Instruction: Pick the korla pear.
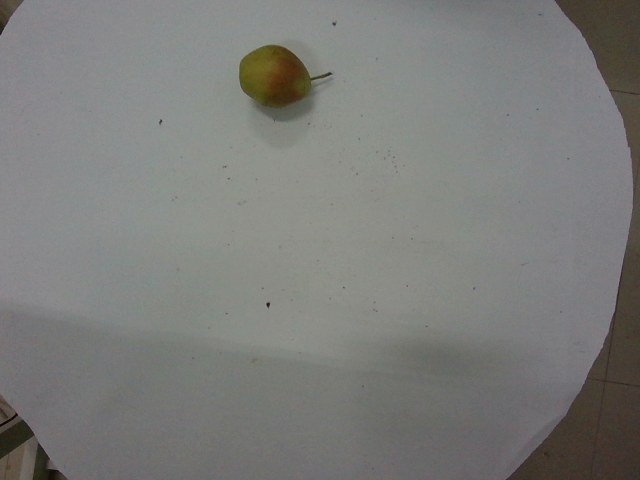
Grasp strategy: vertical